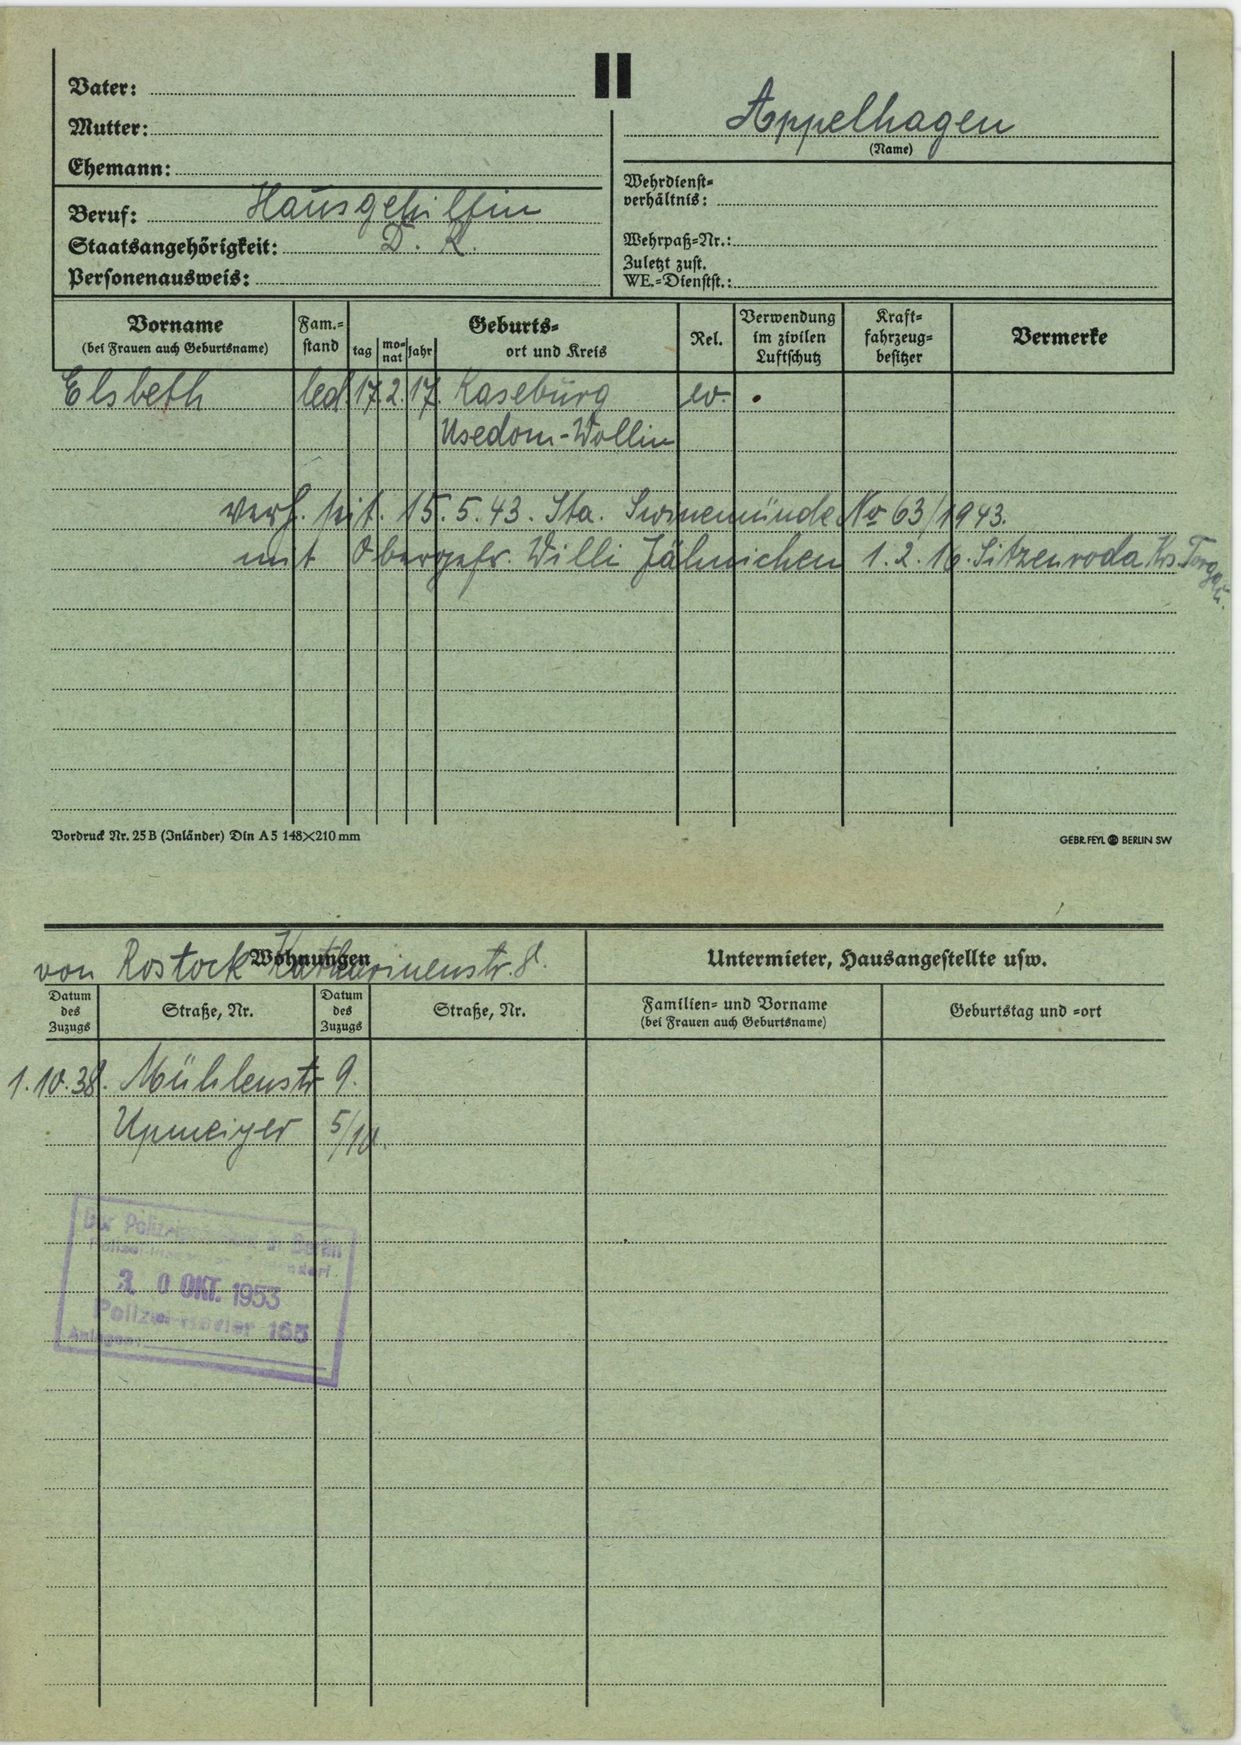
Appelhagen